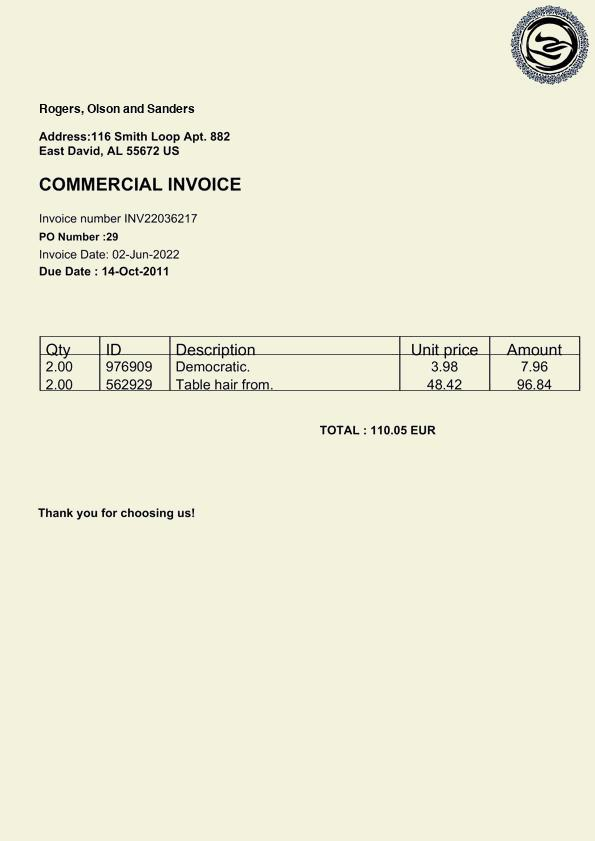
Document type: Invoice